Question: Talk about the condition:
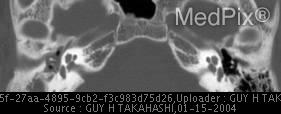
Answer: The disease is discussed as: Introduction:  The term cholesteatoma is a misnomer coined by Johannes Muller in 1838. Initially described as a layered pearly tumor of fat containing biliary fat or cholestrin interspersed among sheets of polyhedral cells.  Cholesteatomas actually do not contain fat but are composed of an outer matrix which surrounds layers of desquamated epithelium. The matrix is comprised of differentiated keratinized squamous epithelium in a collagen matrix.
Incidence:  The incidence of cholesteatomas is unknown, but it is a relatively common reason for otologic surgery. Death from intracranial complications of a cholesteatoma is uncommon, due to early recognition, timely surgical intervention, and supportive antibiotic therapy. Cholesteatomas remain a relatively common cause of permanent, moderate conductive hearing loss in children and adults.
Types:  Cholesteatoma may be classified according to presumed etiology into two general categories: congenital and acquired.  Acquired cholesteatomas can be further divided into primary and secondary acquired.
Congenital: (2%)  Congenital cholesteatomas are believed to arise from embryonal inclusions or rests of epithelial cells in the middle ear, mastoid, or petrous bone.  Applies only to cholesteatomas in patients with the following criteria: an intact tympanic membrane, no continuity with the external ear canal,  and lack of etiological factor, i.e.  tympanic membrane perforation, history of ear infections or Eustachian tube dysfunction.
Acquired: 98%
1.	Primary Acquired: most common type; arises from retraction of the superior pars flaccida (Prussak's space) of the tympanic membrane which results in the formation of an epithelial pocket.
2.	Secondary Acquired:  due to chronic infection and perforation of the pars tensa which results in trapping of epithelial cells within the middle ear.

Pathogenesis:  Several pathogenic mechanisms have been produced to explain the development of acquired cholesteatomas,  however, in all types the keratinizing squamous epithelium has spread beyond its normal location.
	The pathogenesis of primary cholesteatoma is poorly understood.  	It is believed that infection/inflammation, TM or Eustachian tube dysfunction, leads to retraction of the tympanic membrane, usually in the region of the superior pars flaccida in Prussak's space.  This retraction results in an epithelial-lined pocket that becomes sealed and subsequently expands b/c of progressive accumulation of epithelial debris, extending posteriorly through the aditus and antrum to the mastoid air cells.  Extension also occurs along the posterior tympanic recesses and petrous apex.
	Secondary acquired cholesteatoma is believed to occur via implantation of squamous epithelium into the middle ear as a result of TM perforation (iatrogenic vs traumatic).  Another mechanism is via metaplasia of the cuboidal epithelium of the middle ear to keratinized stratified squamous epithelium due to chronic or recurrent otitis media.

Pathophysiology:
	Cholesteatomas enlarge with fairly typical patterns of growth.  The most common locations from which cholesteatoma arise are the posterior epitympanum, the posterior mesotympanum and the anterior epitympanum.  Cholesteatomas are channeled along characteristic pathways by surrounding mucosal folds, the middle ear ossicles, and their suspensory ligaments.
	Cholesteatomas may grow and cause  primarily bony erosion of the following:
		Scutum
		Ossicles
		Mastoid air cells
		Tegmen
		Sigmoid sinus plate
		Facial nerve canal
		Lateral semicircular canal wall

	Extensive disease may result in:  meningitis, abscess, venous sinus thrombosis, CSF rhinorrhea, labrynthine fistula.
	Cholesteatoma in children is considered to be more aggressive than in the adult population.  Extensive disease is found more frequently in children compared to adults. Also, higher rates of residual and recurrent disease have been documented in the pediatric population.  However, the incidence of complications is directly related to the duration of disease, which is longer in adult patients.  Therefore, complication rates are higher in adults.
 Clinical Manifestations:  Most cholesteatomas are asymptomatic in their early development; children may come to medical attention with otorrhea and rarely complain of decreased hearing.  The most common presenting symptoms are hearing loss, otorrhea, otalgia, nasal obstruction, tinnitus and vertigo.  A previous history of middle ear disease, such as chronic otitis media and/or tympanic membrane perforation may be evident.  Progressive unilateral hearing loss with a chronic foul smelling otorrhea should  raise suspicion.
Physical exam: white mass behind the posterior half of the tympanic membrane, A retraction pocket may be seen, often in the attic or posterosuperior quadrant of the TM. facial nerve palsy, vertigo When extensive, a polyp may protrude through an attic defect.

Radiologic Findings: Classic finding on CT is a soft tissue density in Prussak's space (superior recess of the TM) with subtle erosion of the scutum and neck of malleus and medial displacement of the remaining ossicles.

CT: nondependent homogenous mass with well-or ill-defined borders; TM bulging with displacement of ossicles, +/- erosion of the scutum and ossicles; expansion of the attic.  Mastoid air cells are usually underpneumatized and sclerotic

MR:  isoitense on T1 and moderate intensity on T2; enhancement of the otic capsule or facial nerve canal

Dx:  Usually made otoscopically; Computerized tomography may be used to delineate the extent of disease, check the aeration of the mastoid and to help rule out intratemporal and /or intracranial complications.

DDx:
	Otitis media
	Cholesterol Granuloma
	Congenital Cholesteatoma

Tx:  Tympanomastoidectomy
	The primary surgical goal is to removing disease while preserving anatomy.   Success rates of first surgery ranges from 40-80%, therefore, the need for a second procedure is fairly common.